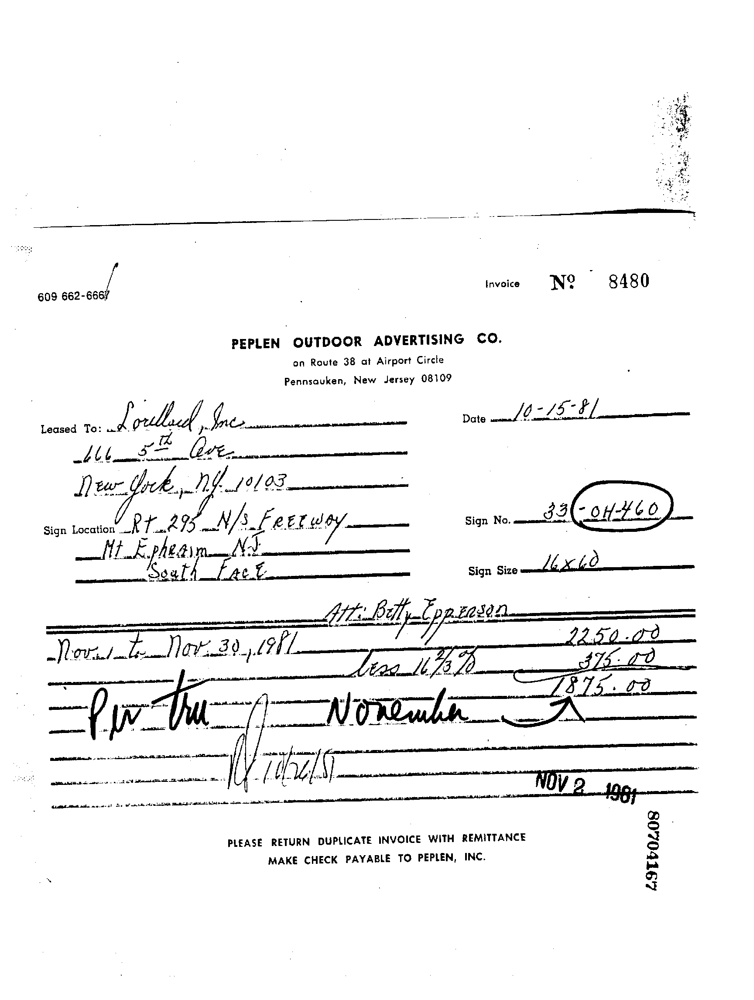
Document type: Invoice